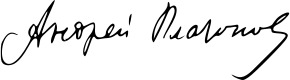
Signature of: andrei platonov